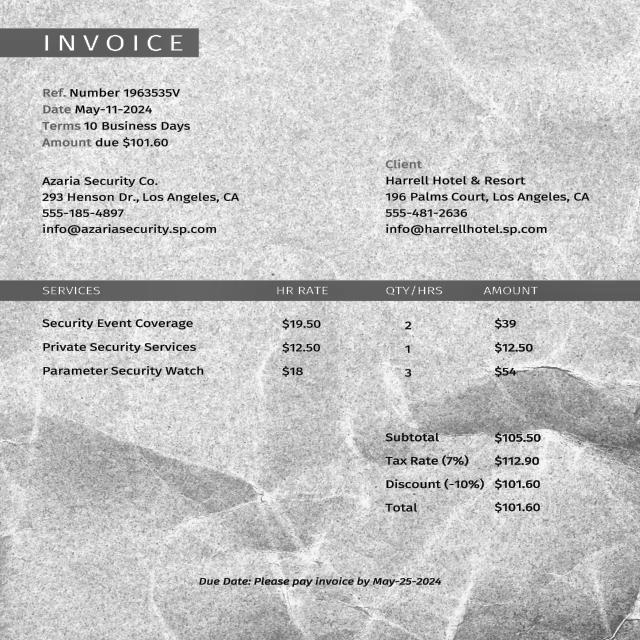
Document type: Invoice